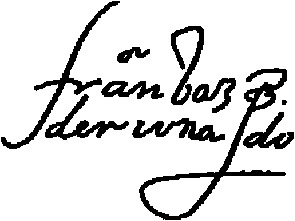
Signature of: francisco vázquez de coronado